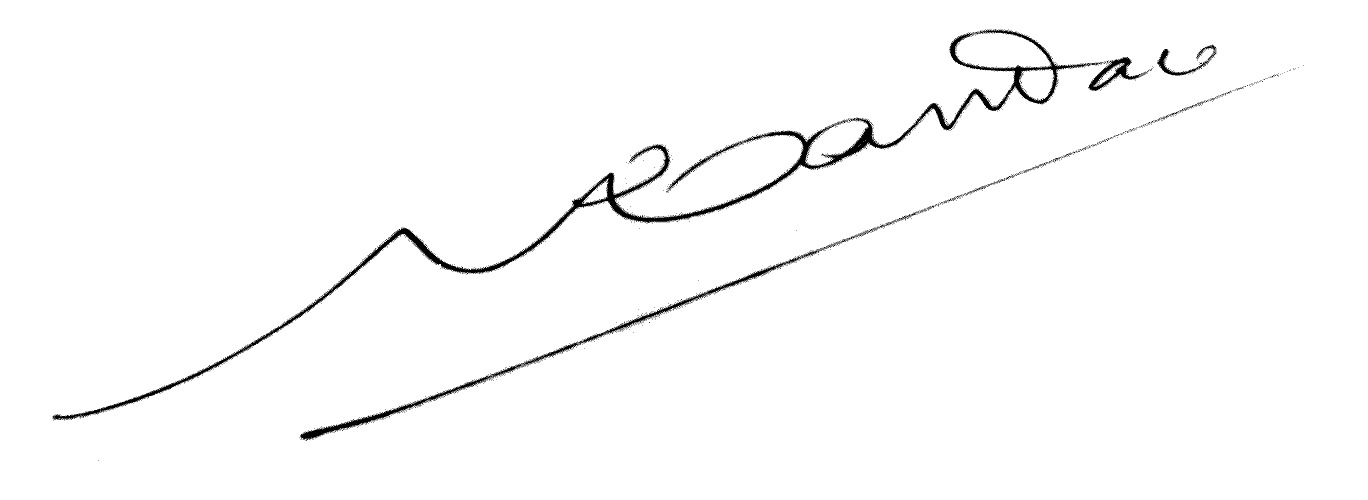
Signature of: gratien candace